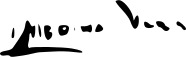
Signature of: inocencio medina vera